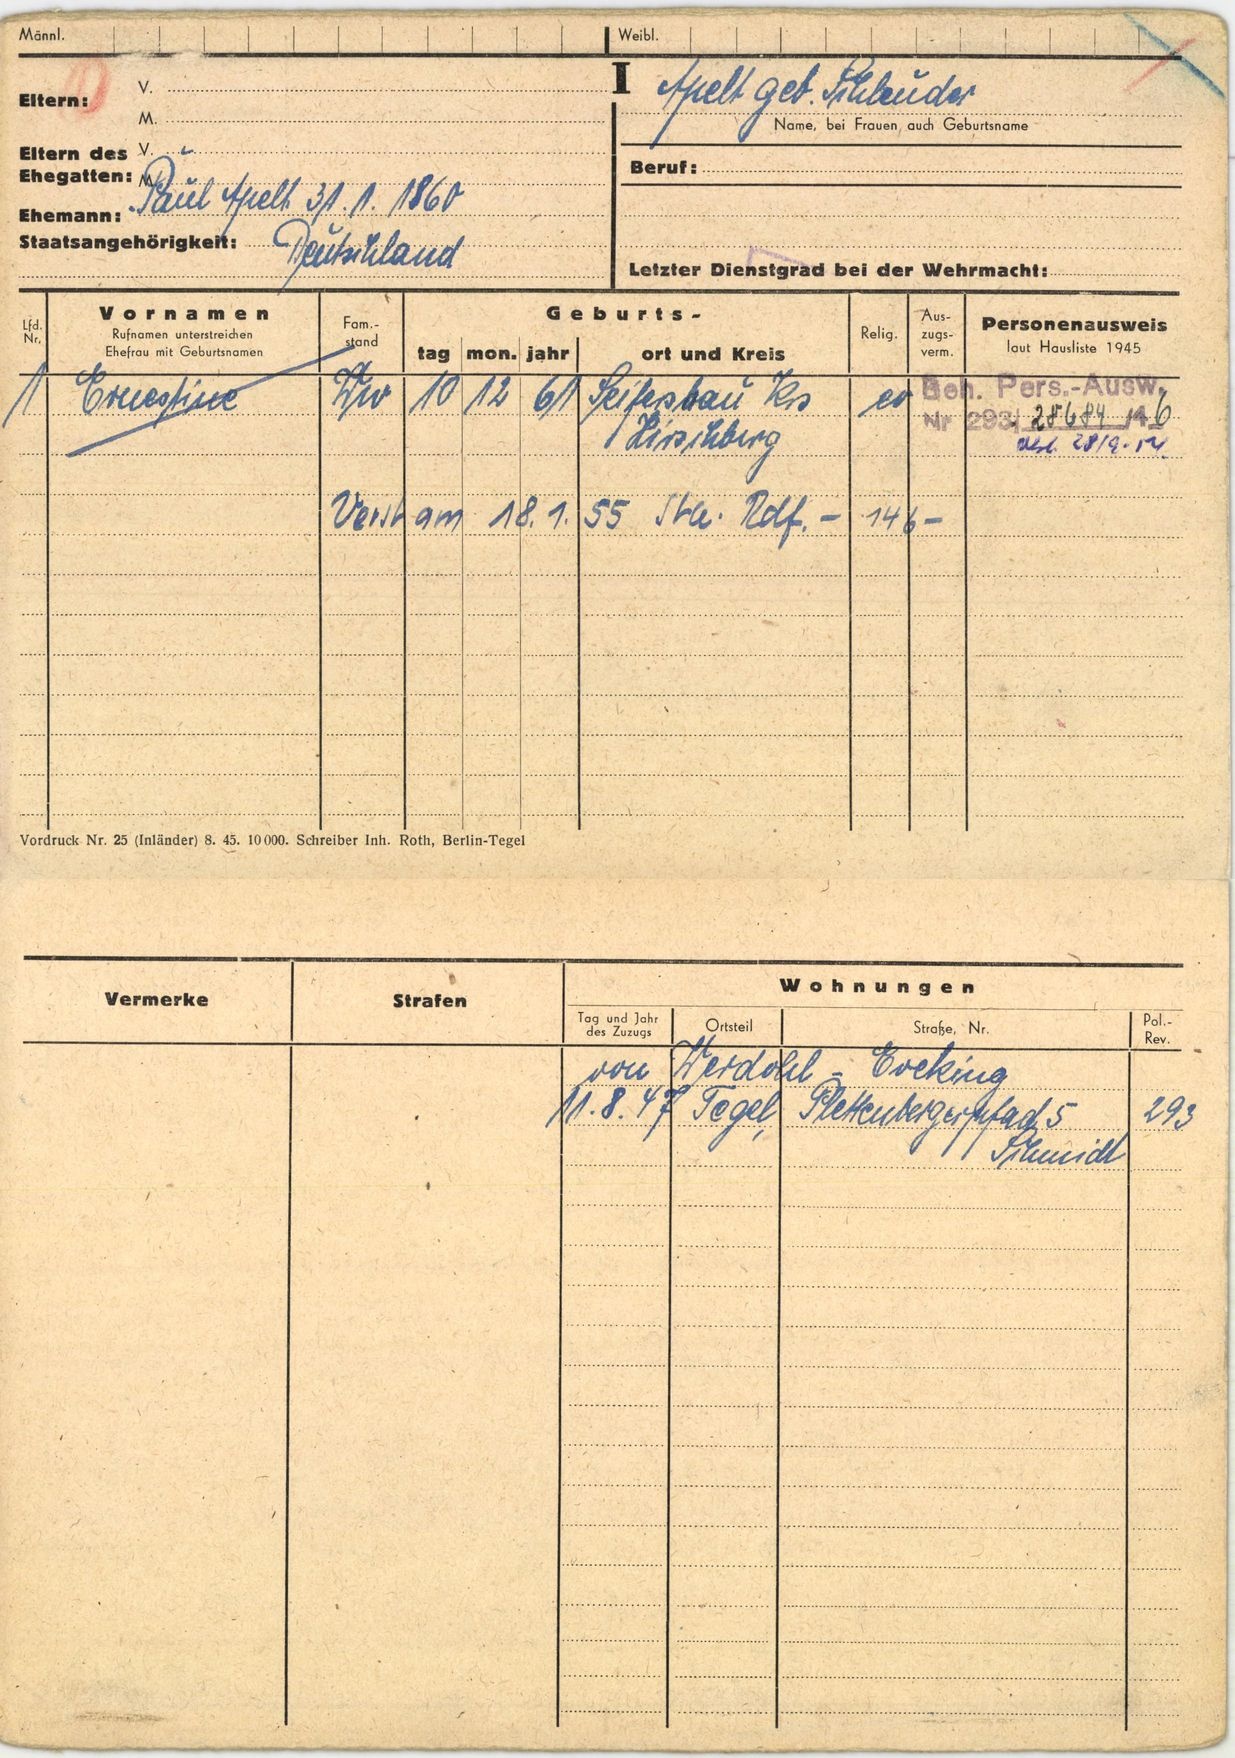
Apelt geb. Schleuder